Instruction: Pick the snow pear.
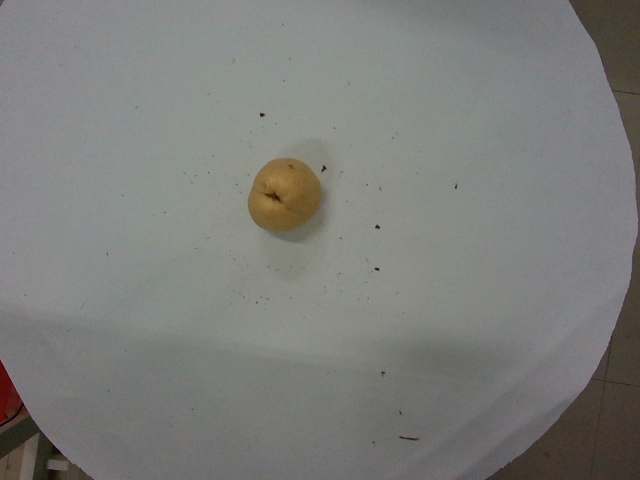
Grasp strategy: vertical